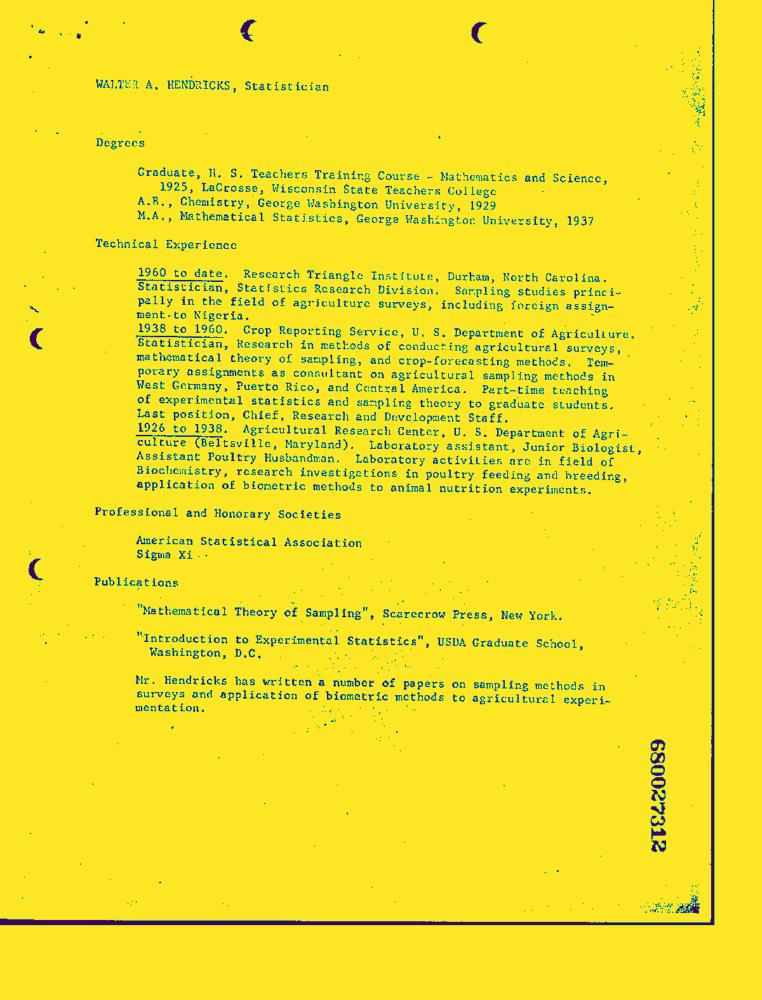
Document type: Resume-Doc